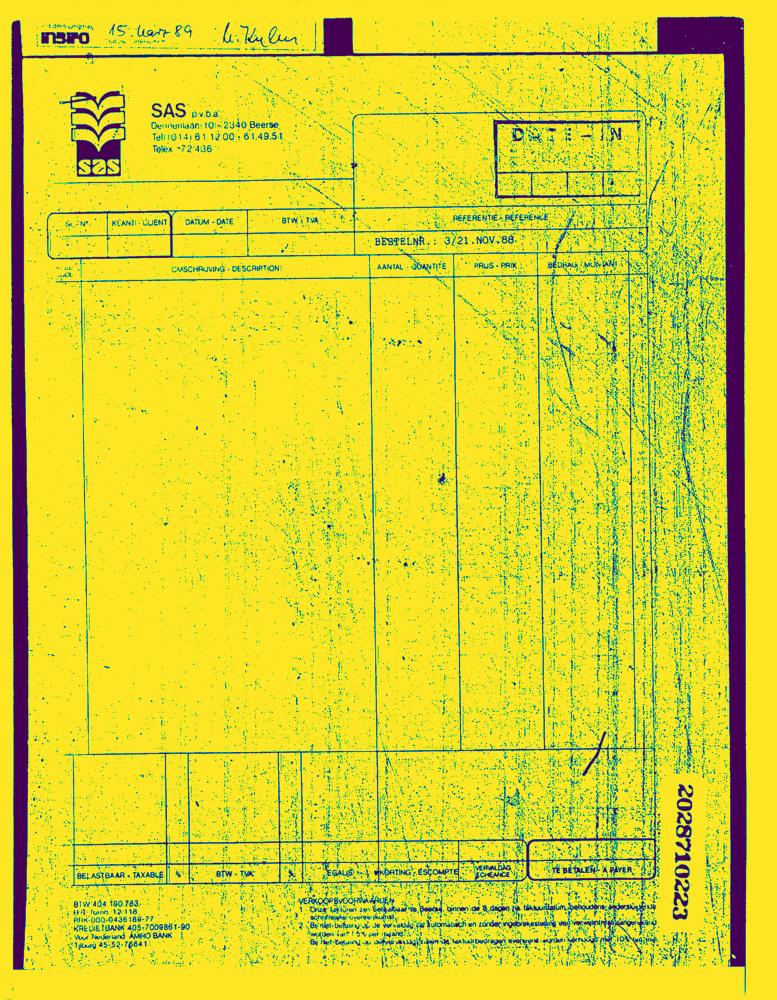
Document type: Invoice-Doc